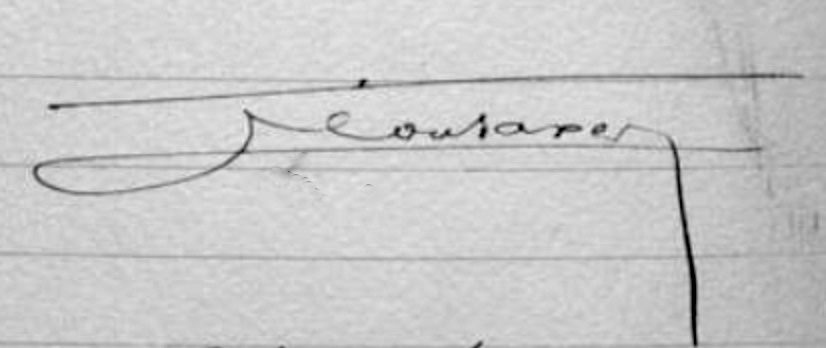
Signature of: léon saxer